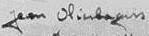
Signature of: jan olieslagers